Question: What are the imaging findings?
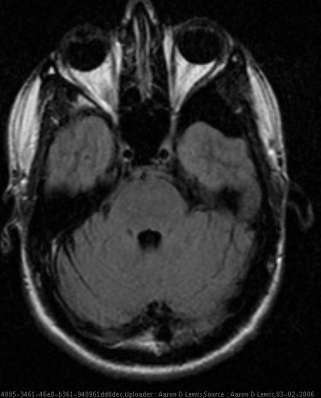
Answer: The imaging shows MRI for Internal Auditory Canal
1.  Incidentally noted anterior left temporal fossa arachnoid cyst.
2.  No evidence of retrocochlear or temporal bone-based pathology.
3.  Sinusitis within both maxillary sinuses as well as fluid within the left mastoid air cells. Cystic lesion anterior to the left temporal lobe, measuring about 3.0 x 3.0 x 3.5 cm, which follows signal characteristics of CSF on all sequences and is consistent with an arachnoid cyst..